Question: In what way does the history help explain the case?
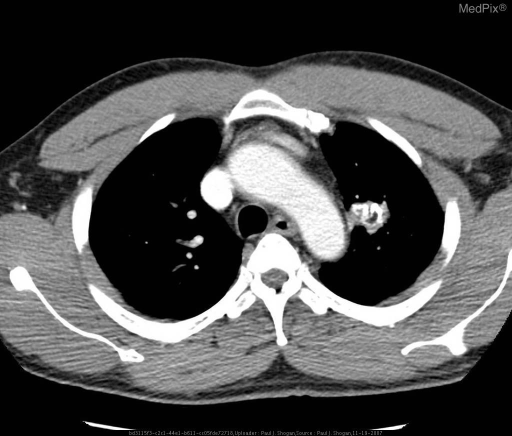
Answer: The patient's history of 40 year old male presents for screening chest radiograph for an over 40 physical examination. is key in understanding the case.